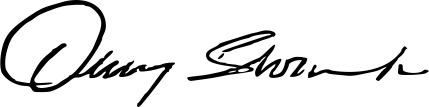
Signature of: omar abdirashid ali sharmarke